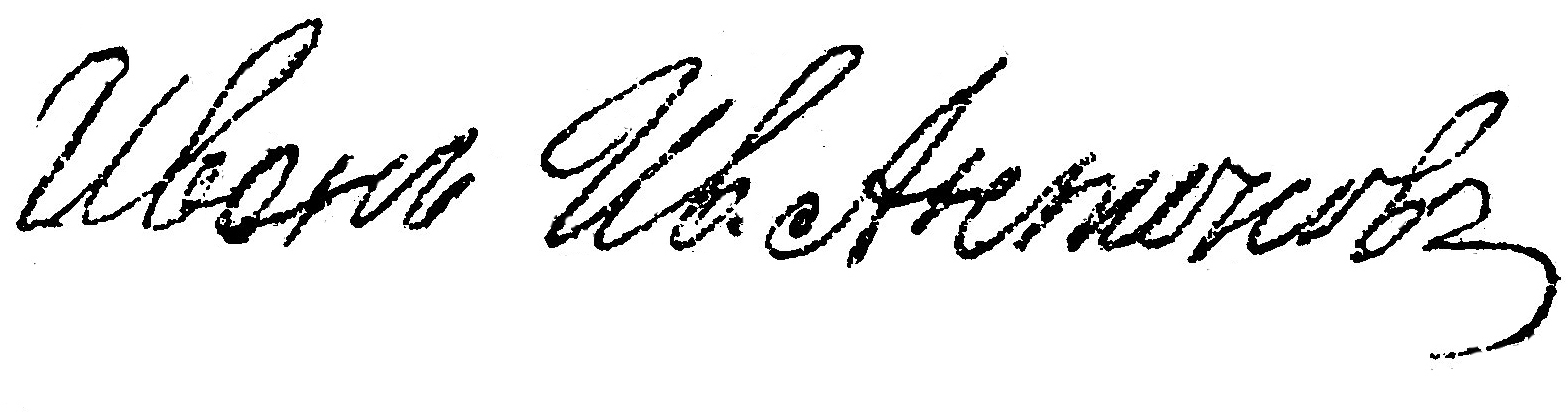
Signature of: ivan antonov